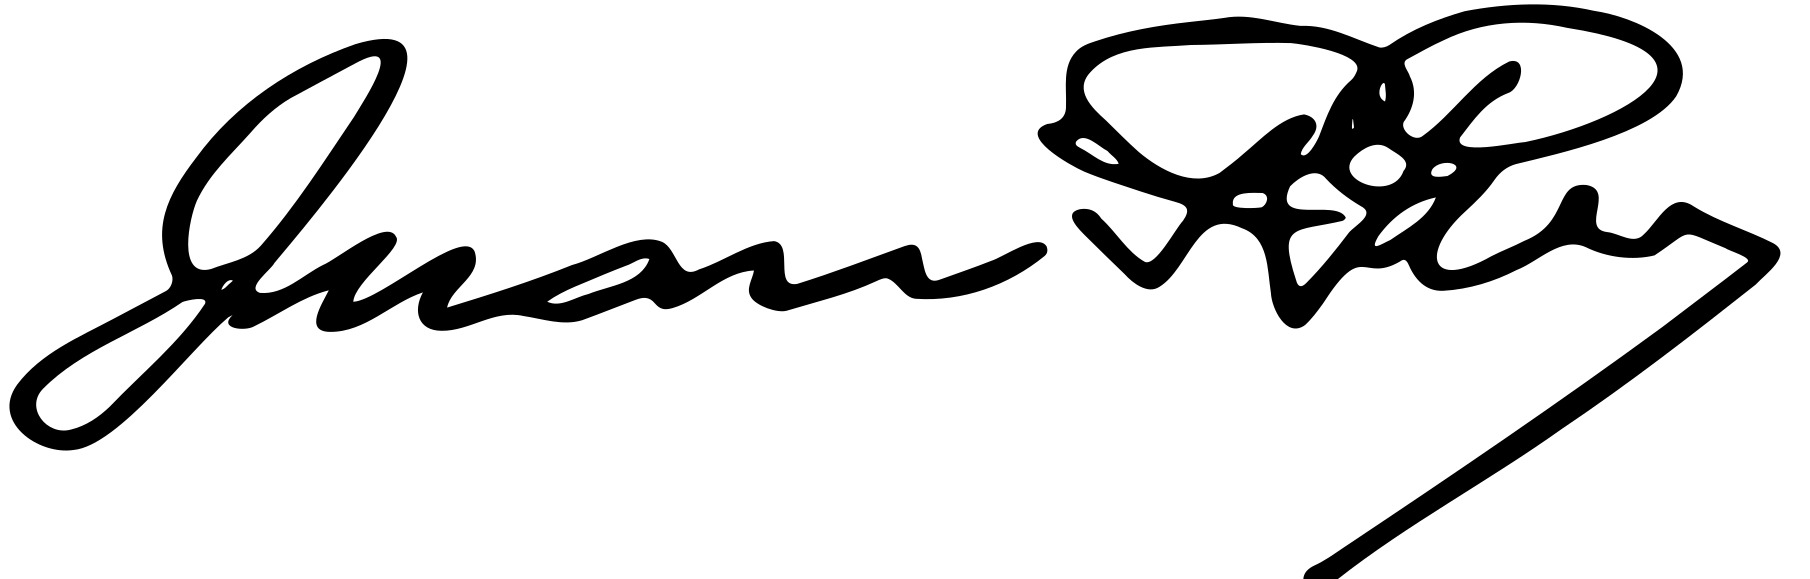
Signature of: juan pablo pérez alfonzo